Question: What is the property identification or parcel number listed?
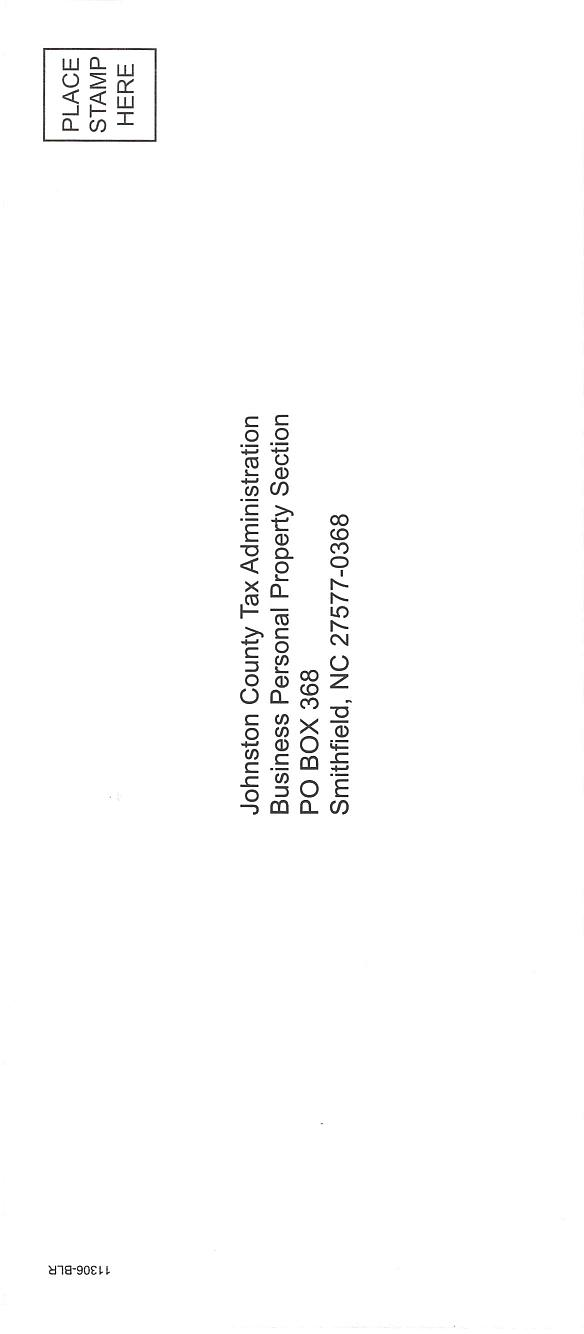
Answer: "PO BOX 38 - 27517-0638"